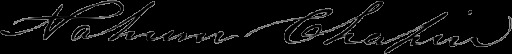
Signature of: nahum chapin